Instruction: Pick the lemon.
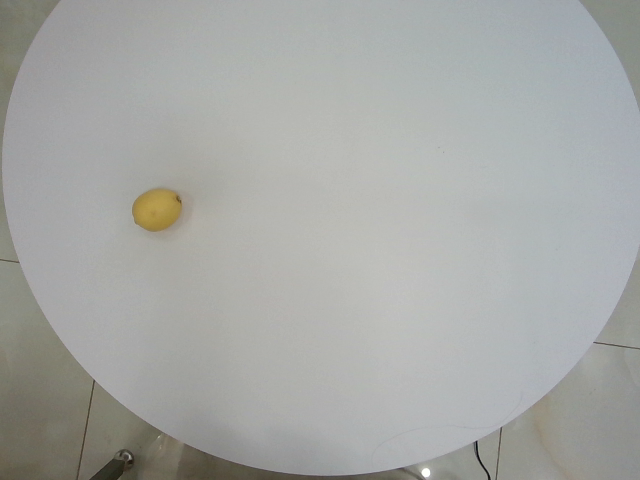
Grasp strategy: vertical